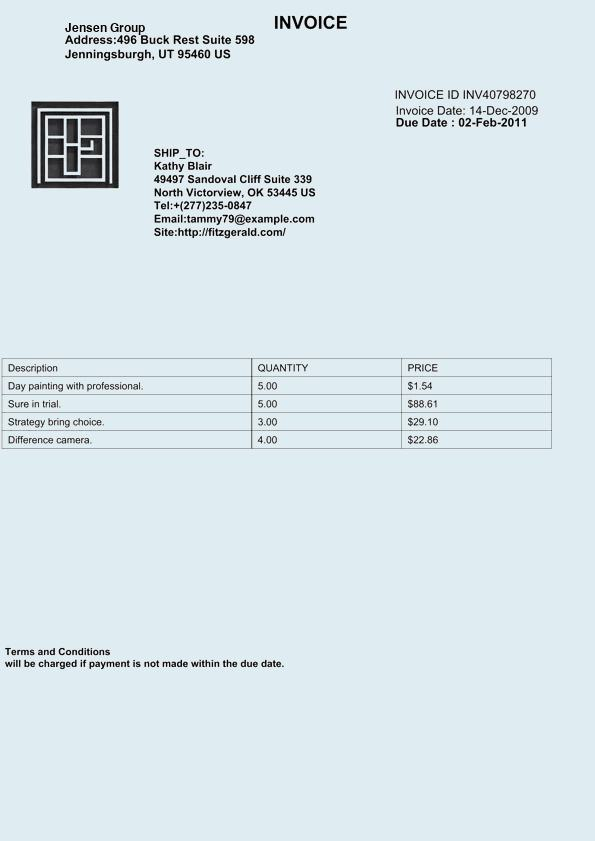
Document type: Invoice